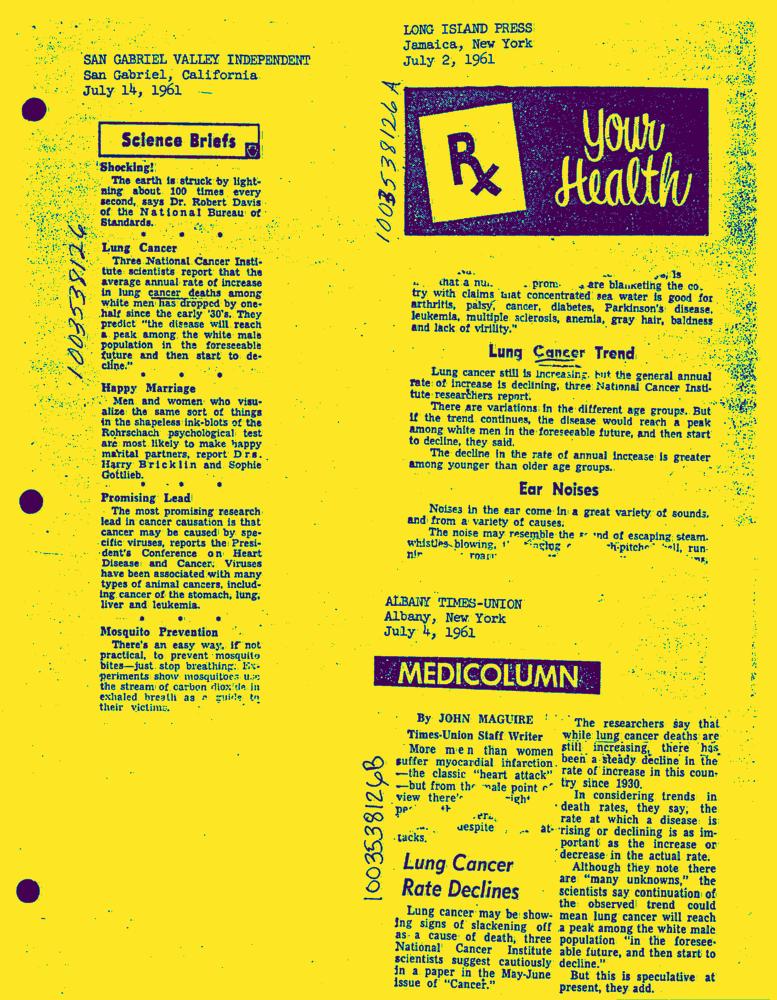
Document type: News-Article